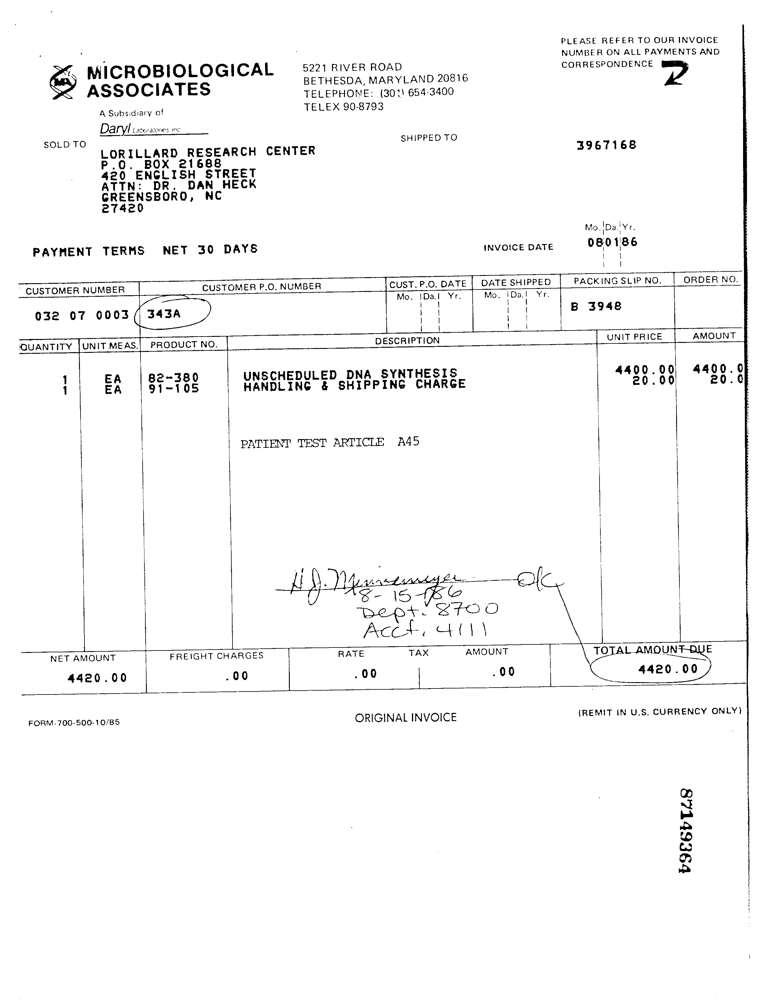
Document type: Invoice